Question: What is the suspected problem?
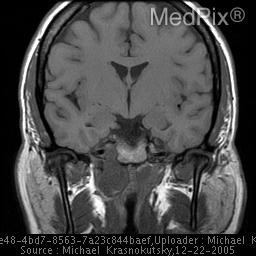
Answer: The findings suggest Homogeneous mass centered in the right petro-clival fissure. Low signal on T1, high on T2, with marked homogeneous enhancement. There is also extension of the tumor through the skull base into the right nasopharynx, anterior to the longus colli muscle and compressing it. The lesion is also producing mass effect in the region of the fossa of Rosenmueller.. Low signal intensity mass involving the base of the skull and extending into the nasopharynx on the right. The patient might have a history of 37 year old woman who presented with headaches..